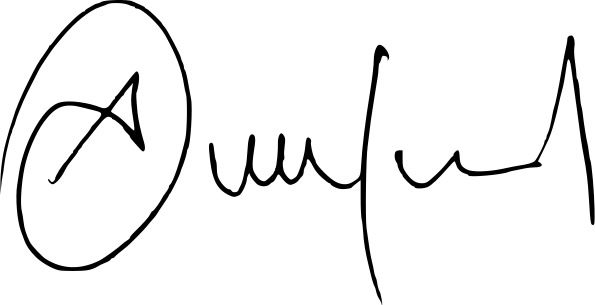
Signature of: andrónico rodríguez